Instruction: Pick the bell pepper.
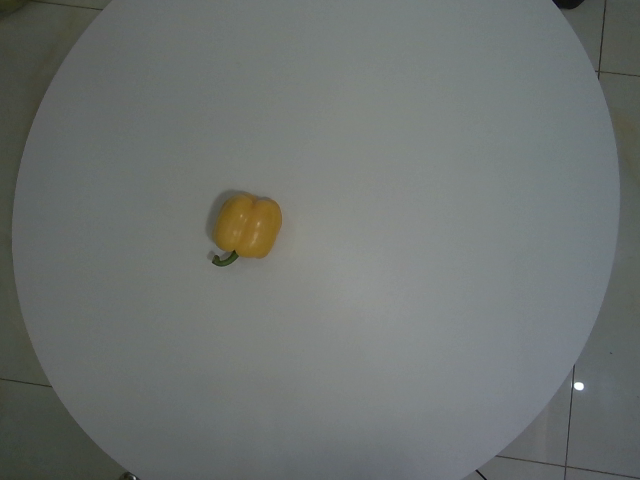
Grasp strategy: vertical